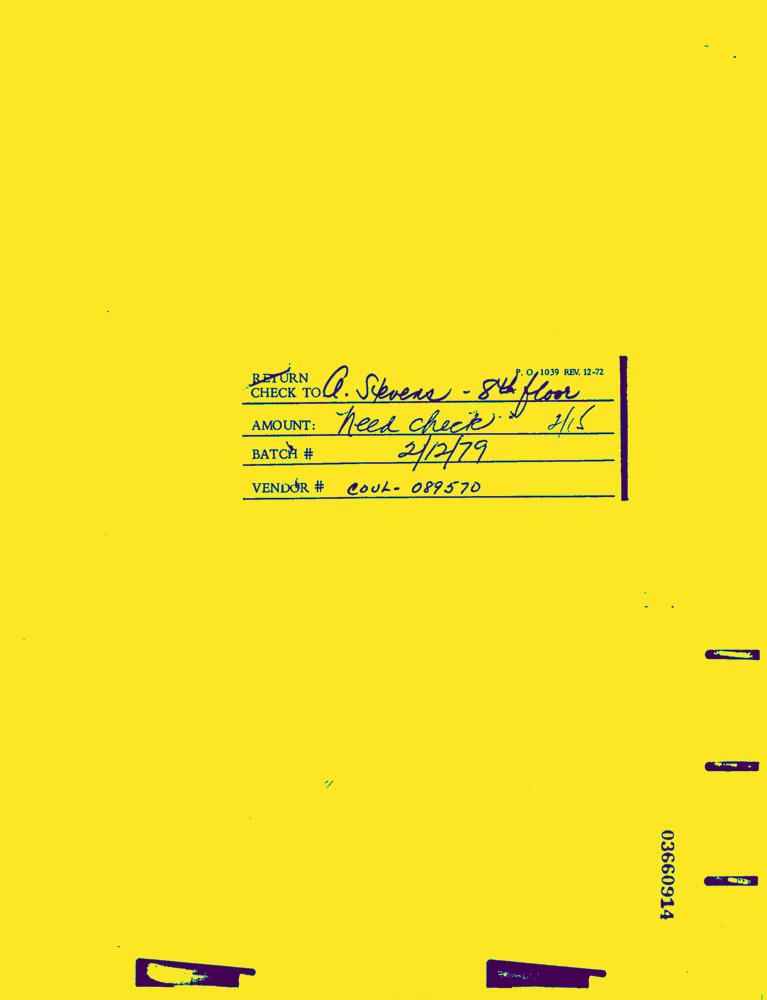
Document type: Invoice-Doc